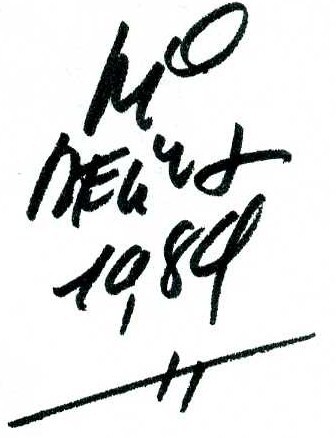
Signature of: mic delinx